Question: What is the date of the hearing as scheduled in the document?
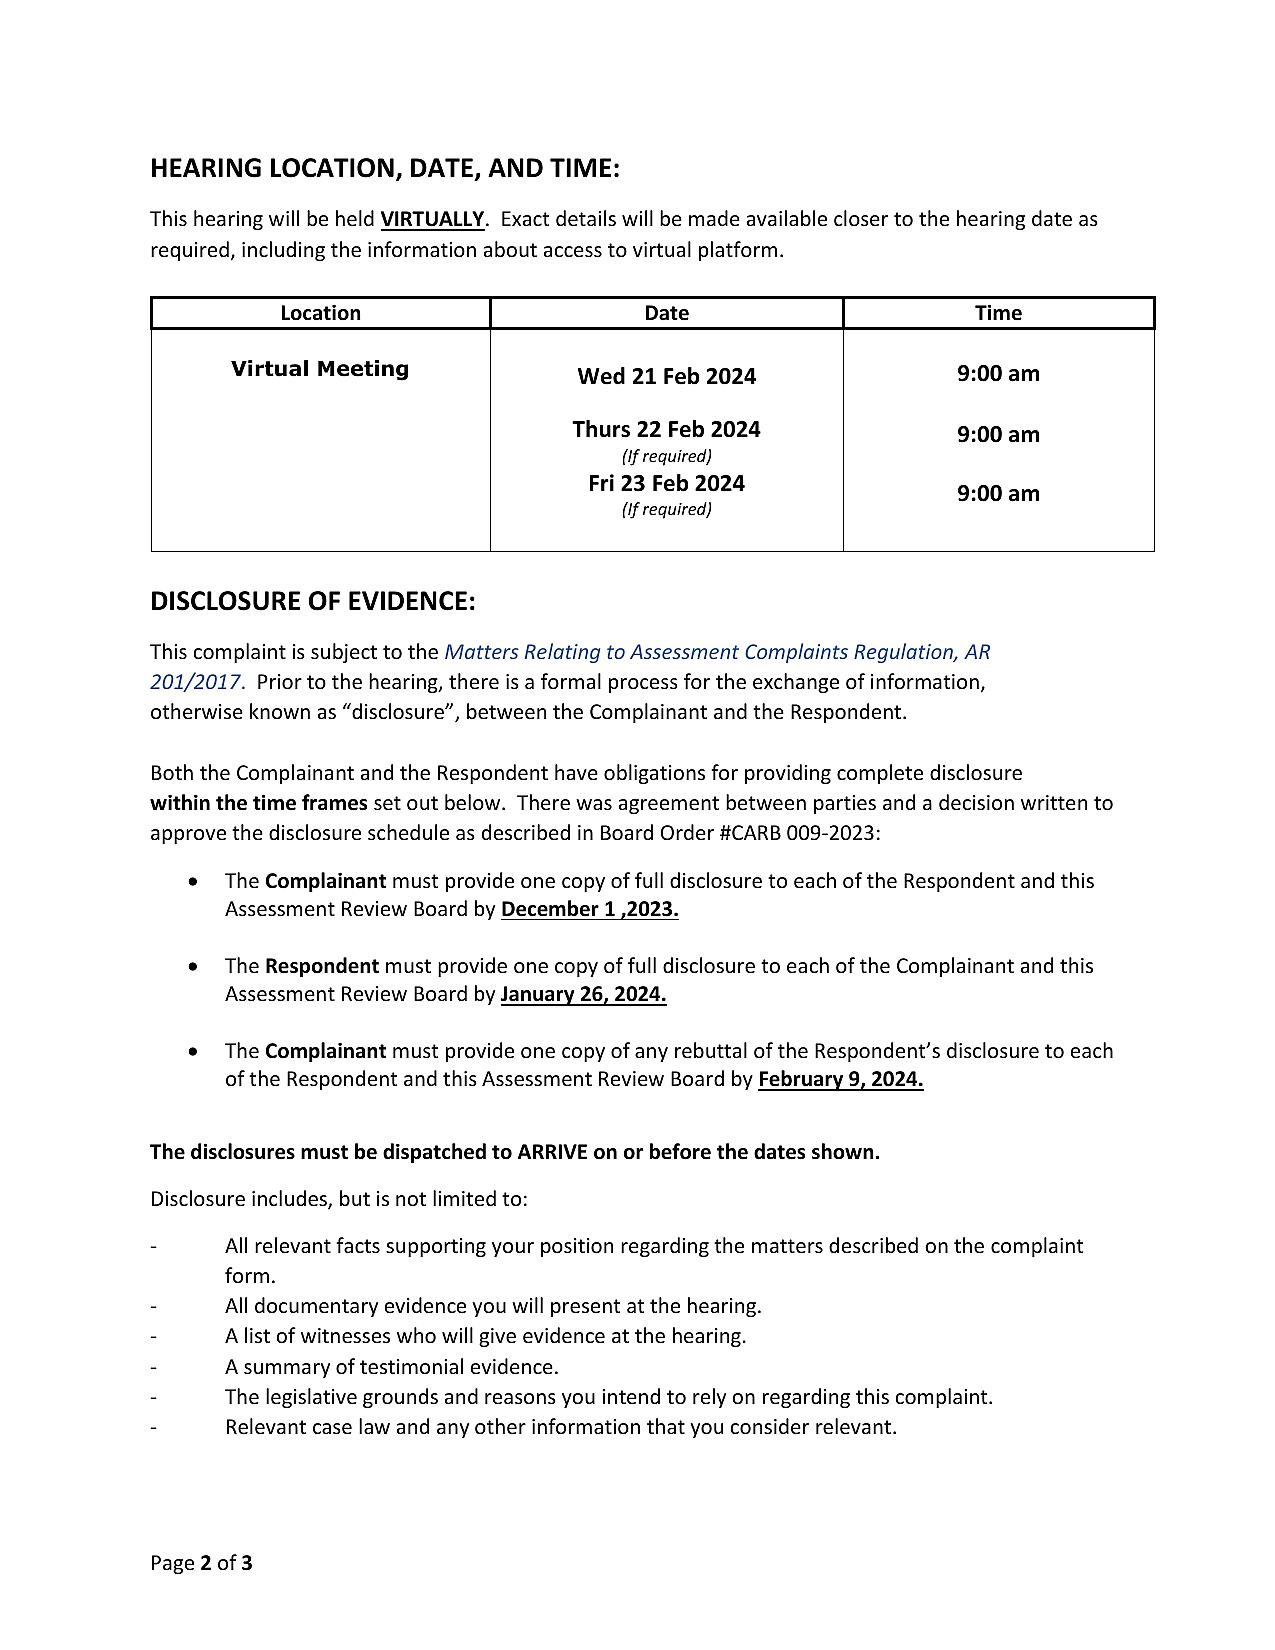
Answer: "Wed 21 Feb 2024"